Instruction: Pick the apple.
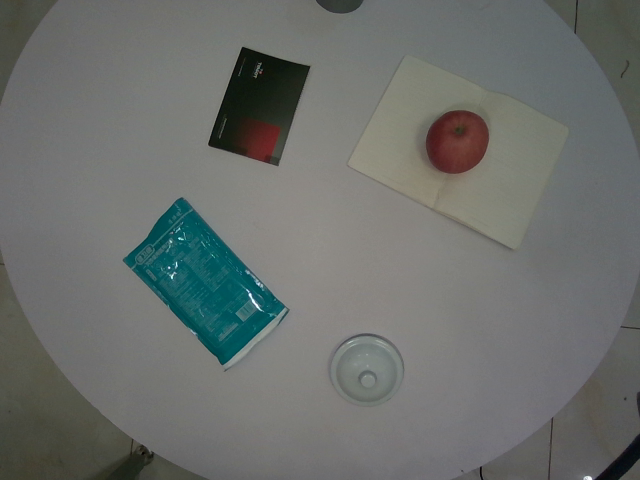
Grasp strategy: vertical